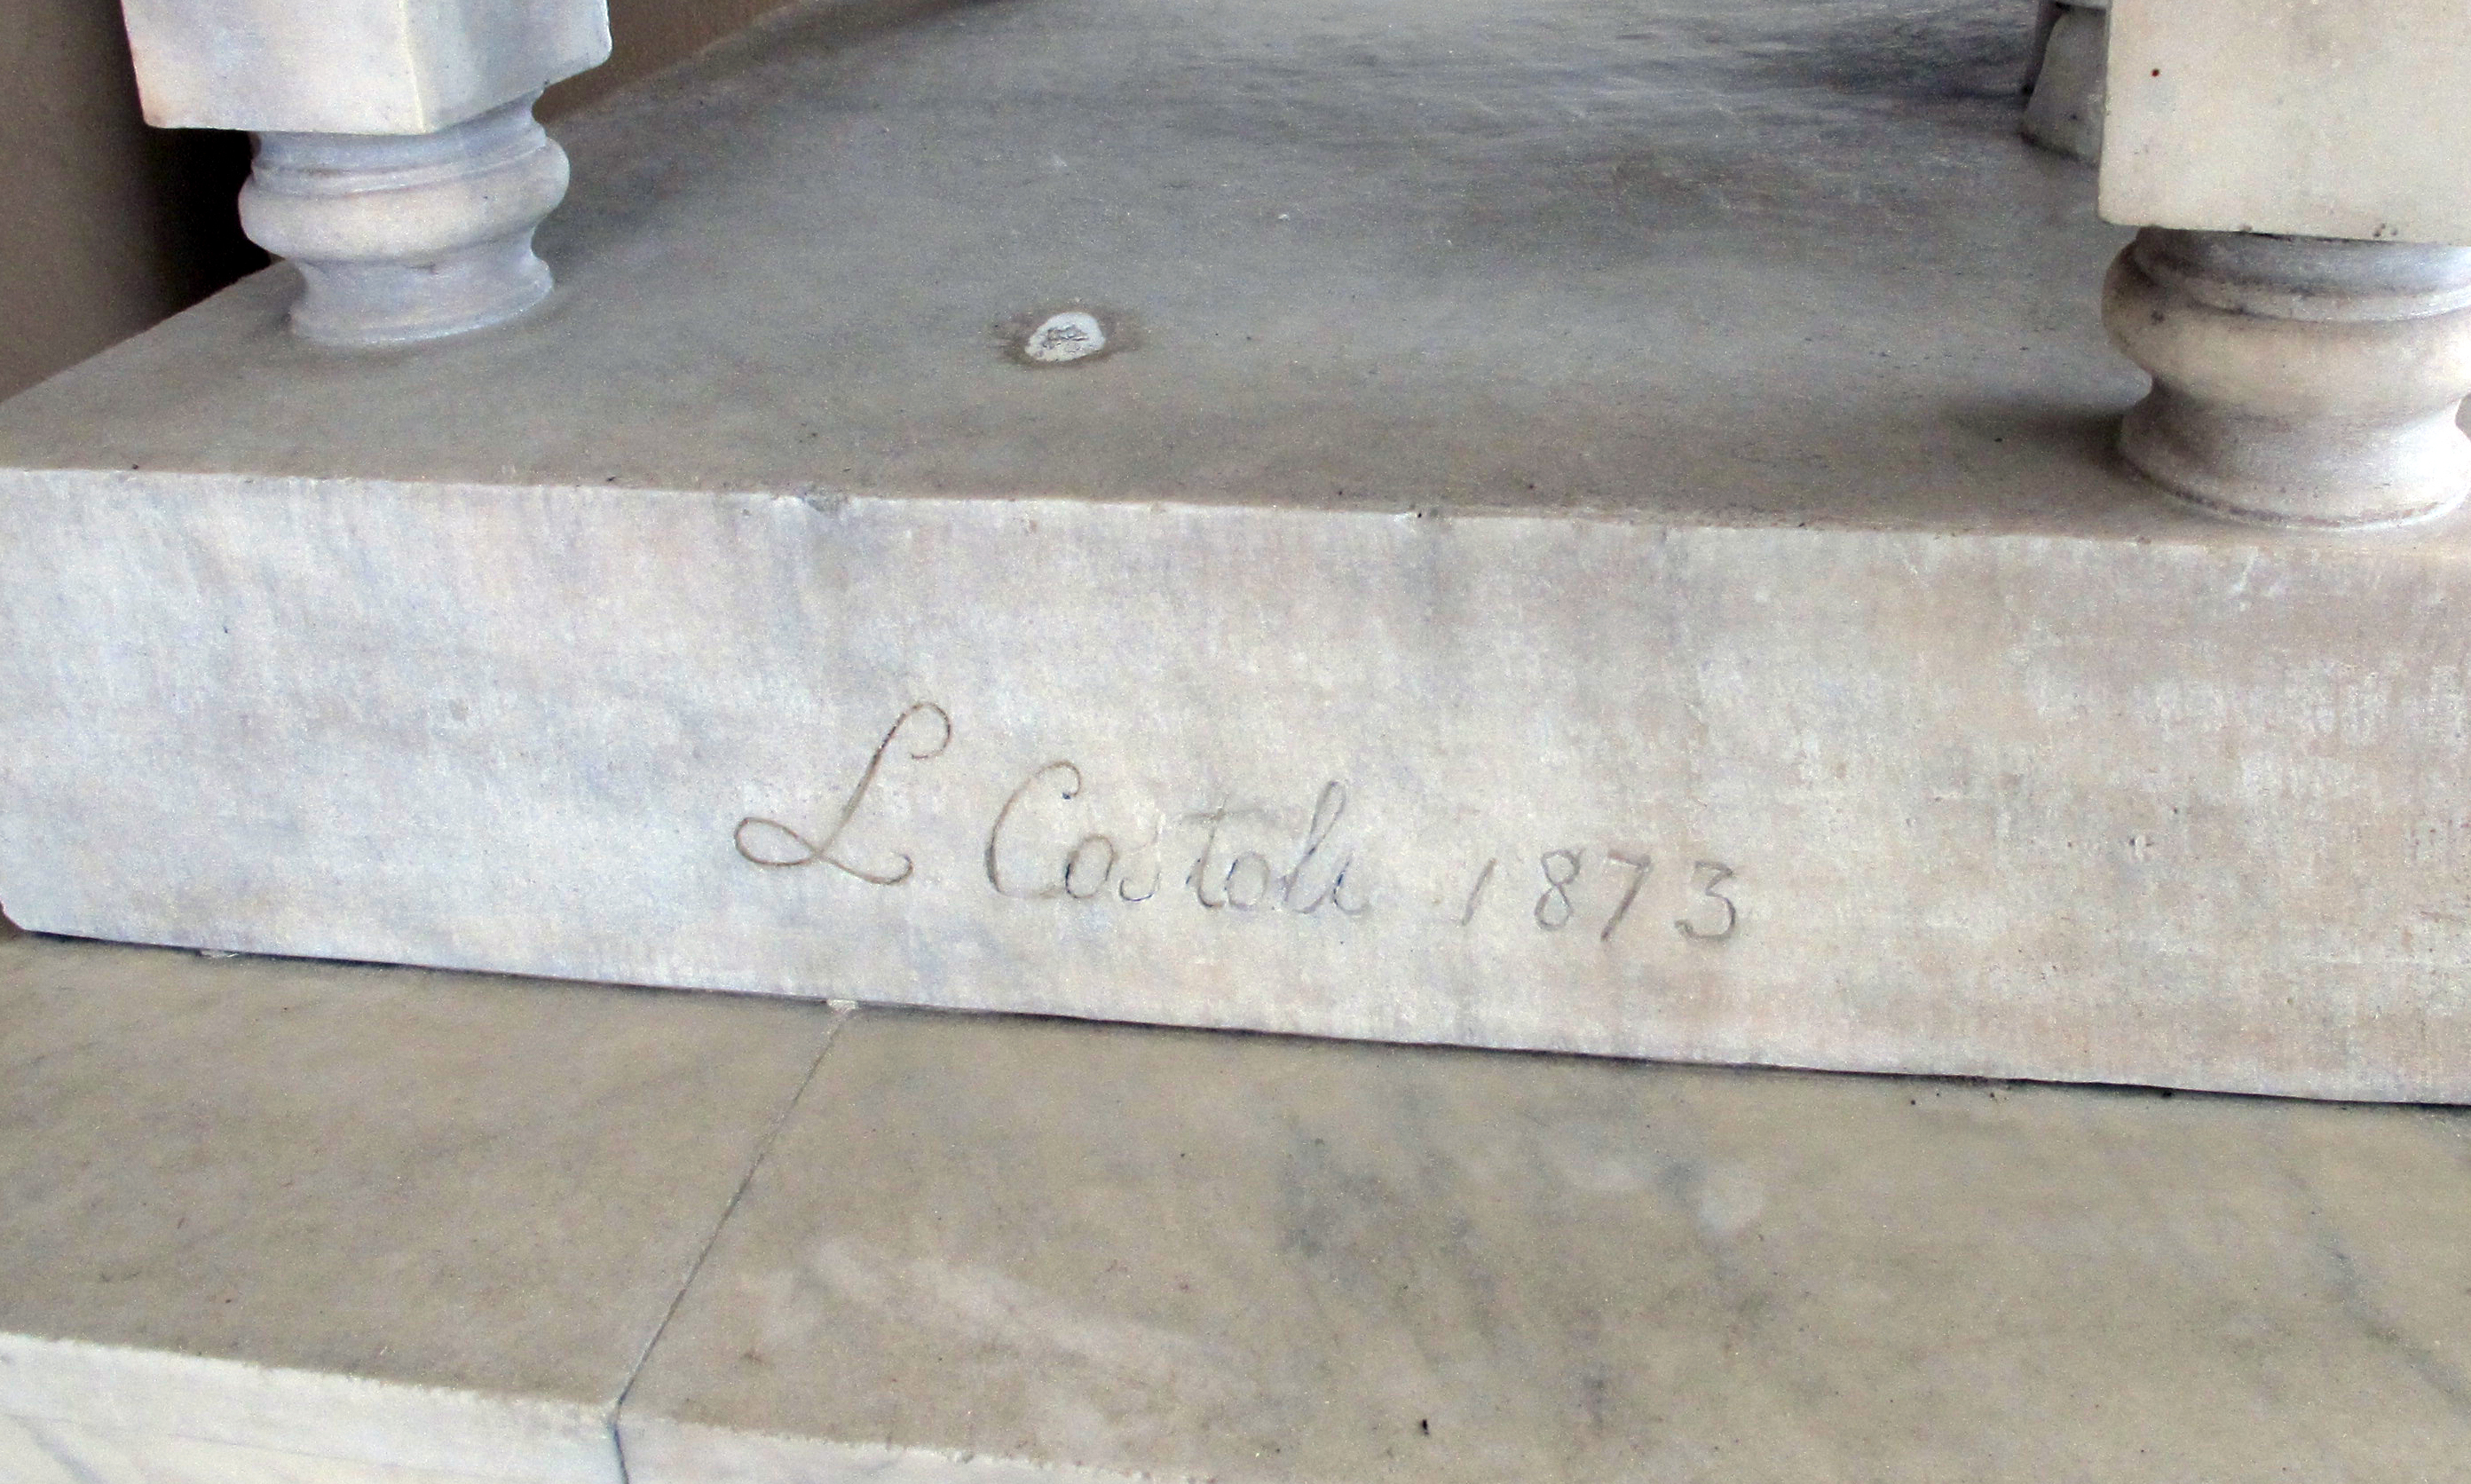
Signature of: leopoldo costoli